Question: What do the imaging results show?
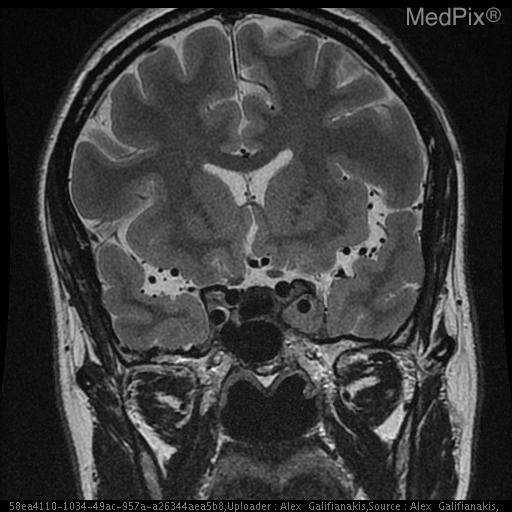
Answer: The imaging shows Avidly enhancing suprasellar mass distinct from the pituitary measuring approximately 3.3 x 2.5 x 3.5 cm. The mass surrounds the left cavernous internal carotid artery extending into the medial aspect of the right cavernous sinus.

The tumor extends anteriorly to the left orbital apex.  There is suprasellar and pontine cistern extension also coursing along the posterior margin of the majority of the clivus. There is posterior extension of the mass surrounding the left 5th cranial nerve involving Meckel's cave as well as surrounding the cisternal portion of the 5th cranial nerve. The mass extends to but not definitely within the left foramen ovale involving the left foramen rotundum as well. The mass abuts the left margin of the basilar artery and the left anterior margin of the mid brain. It extends into the posterior-superior aspect of the sphenoid sinus as well.

A fluid intensity, non-enhancing structure is seen along the posterior margin of the above described mass filling the superior pontine cistern with extension into the left suprasellar cistern measuring 2.3x1.5x1.2 cm. The mass involves the left cavernous sinus, surrounds the carotid, and extends forward to the orbital apex, and backward to the tentorium and clivus..